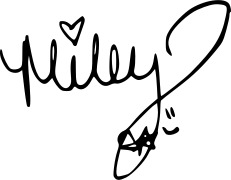
Signature of: miley cyrus